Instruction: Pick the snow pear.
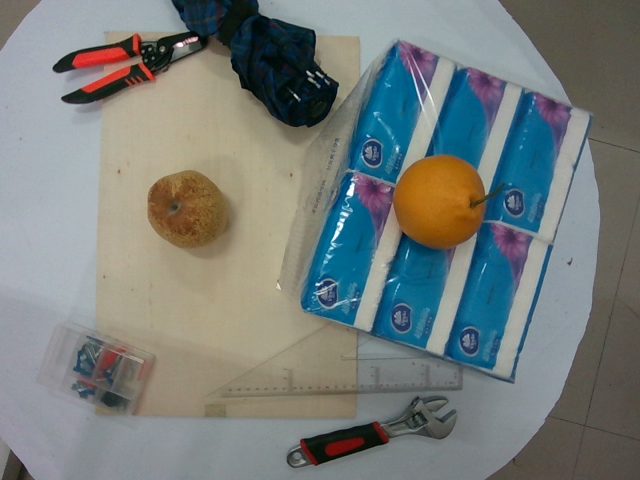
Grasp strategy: vertical